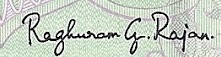
Signature of: raghuram rajan